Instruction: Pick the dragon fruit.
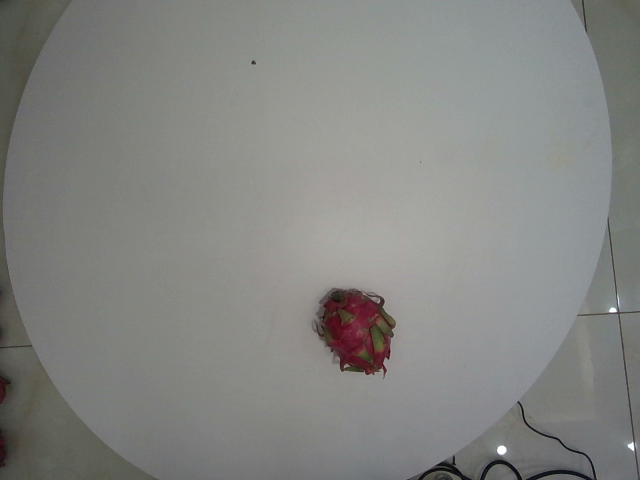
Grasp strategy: vertical